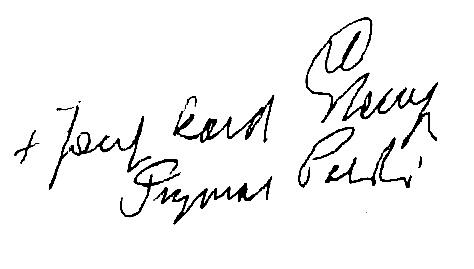
Signature of: józef glemp